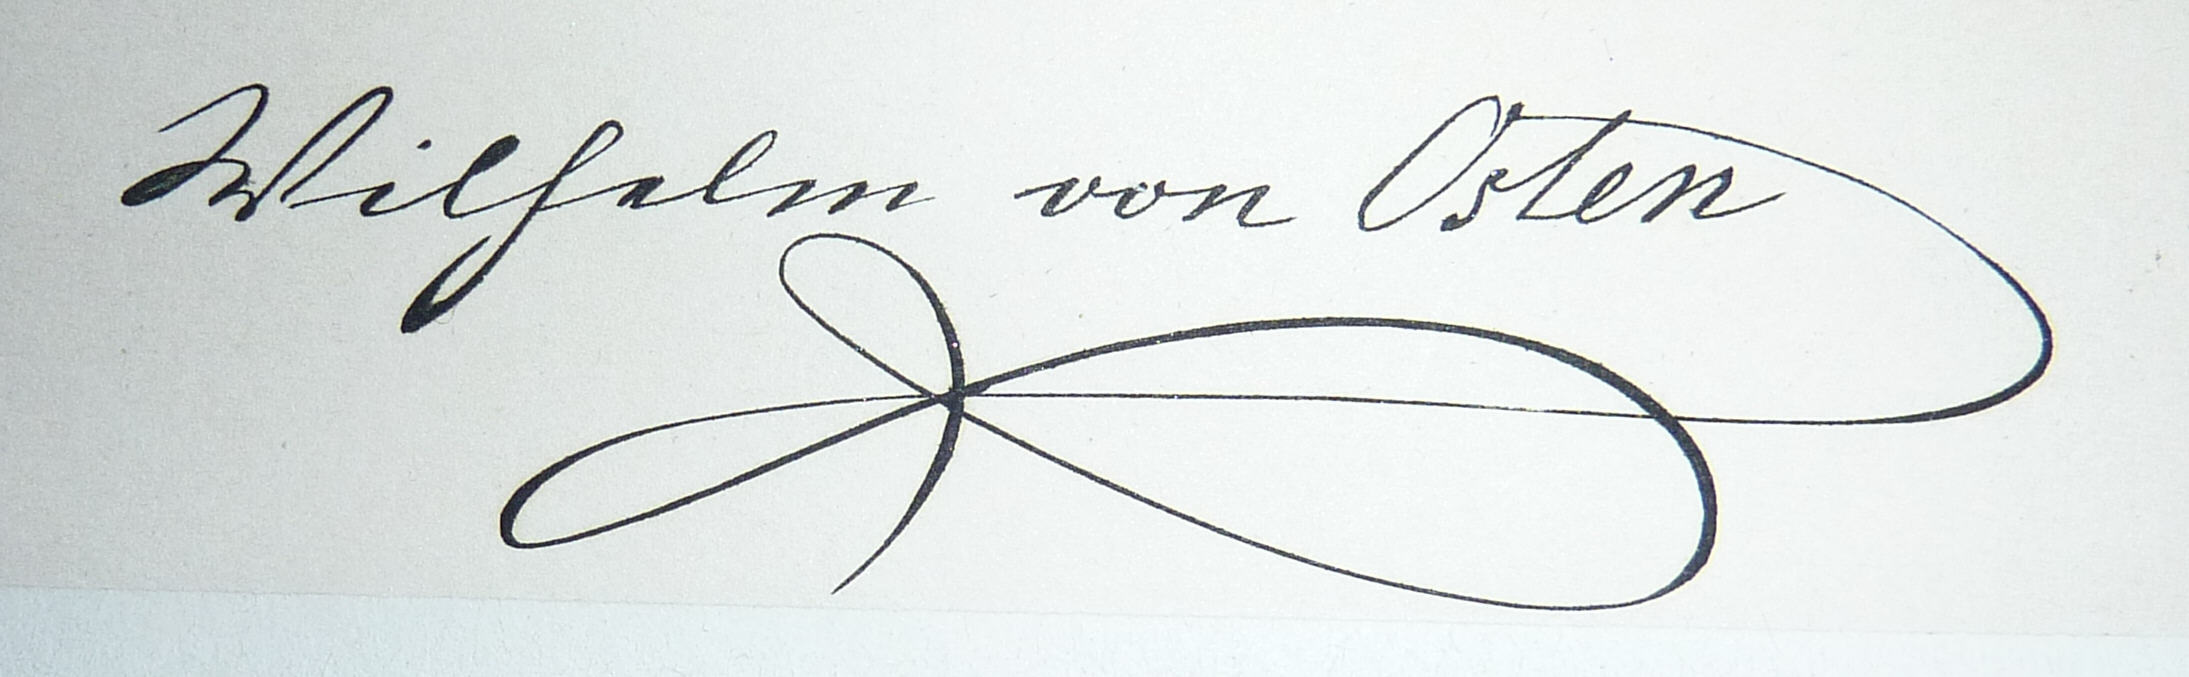
Signature of: wilhelm von osten